Question: What do the imaging results show?
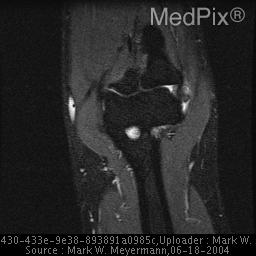
Answer: The imaging shows :  Recent histologic studies have shown that angiofibroblastic tendinosis with a lack of inflammation in the surgical specimens of patients with lateral epicondylitis which suggests that the abnormal signal seen on MR images is secondary to tendon degeneration and repair rather than tendinitis.
 MR imaging is useful in assessing the degree of tendon damage in 4-10% of the cases that are resistant  to conservative therapy.  Tendon degeneration is manifested by normal to increased tendon thickness with increased signal intensity in T1-weighted images that does not further increase in signal intensity on the T2-weighted images.  Complete tears may be diagnosed on MR imaging by identifying a fluid filled gap separating the tendon from its adjacent bony attachment site.
Magnetic resonance imaging is useful in identifying high grade partial tears and complete tears that are unlikely to improve with rest and repeated steroid injections.  The lack of a significant abnormality involving the common extensor tendon on MR imaging may prompt consideration of an alternate diagnosis such as radial nerve entrapment which may mimic or accompany lateral epicondylitis.
Coronal, STIR image of the elbow demonstrates high T2 signal within and surrounding the common extensor tendons consistent with lateral epicondylitis. Coronal STIR images of the elbow demonstrate high T2 signal within and surrounding the common extensor tendons consistent with lateral epicondylitis..